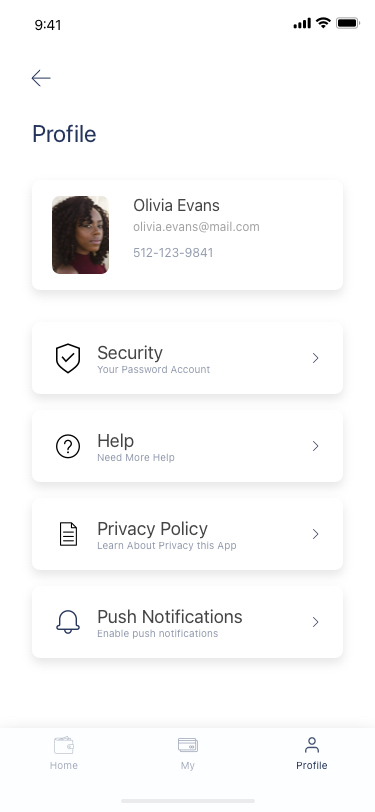
Text in this UI design:
Olivia Evans
olivia.evans@mail.com
512-123-9841
Security
Your Password Account
Help
Need More Help
Privacy Policy
Learn About Privacy this App
Push Notifications
Enable push notifications